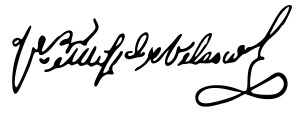
Signature of: josé miguel de velasco